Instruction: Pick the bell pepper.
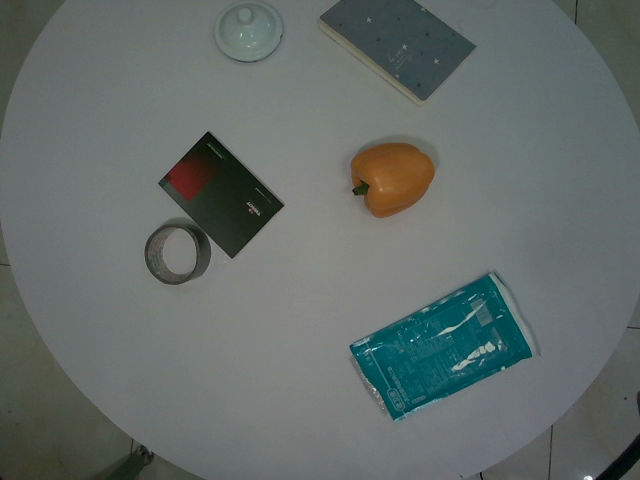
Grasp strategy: vertical